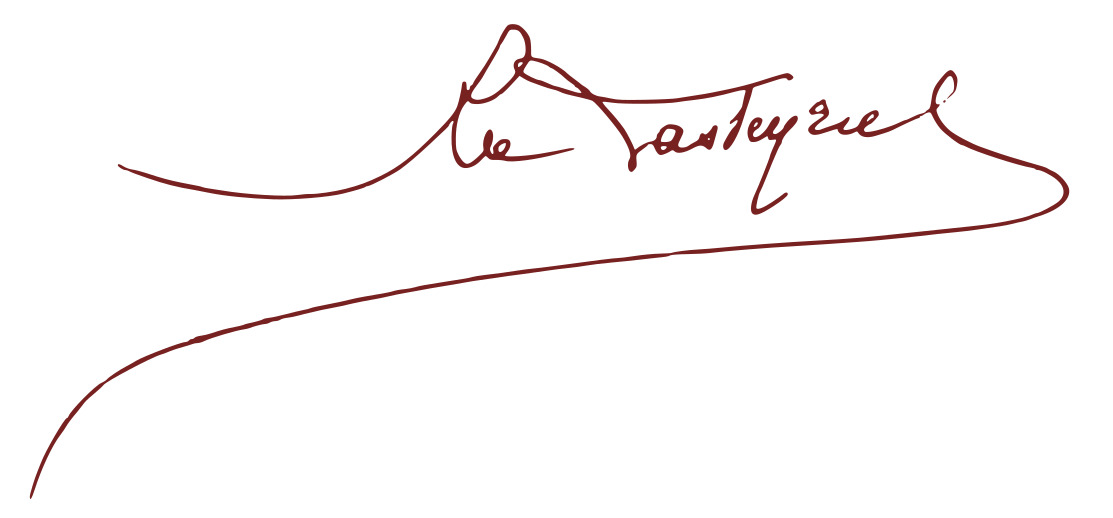
Signature of: robert de lasteyrie